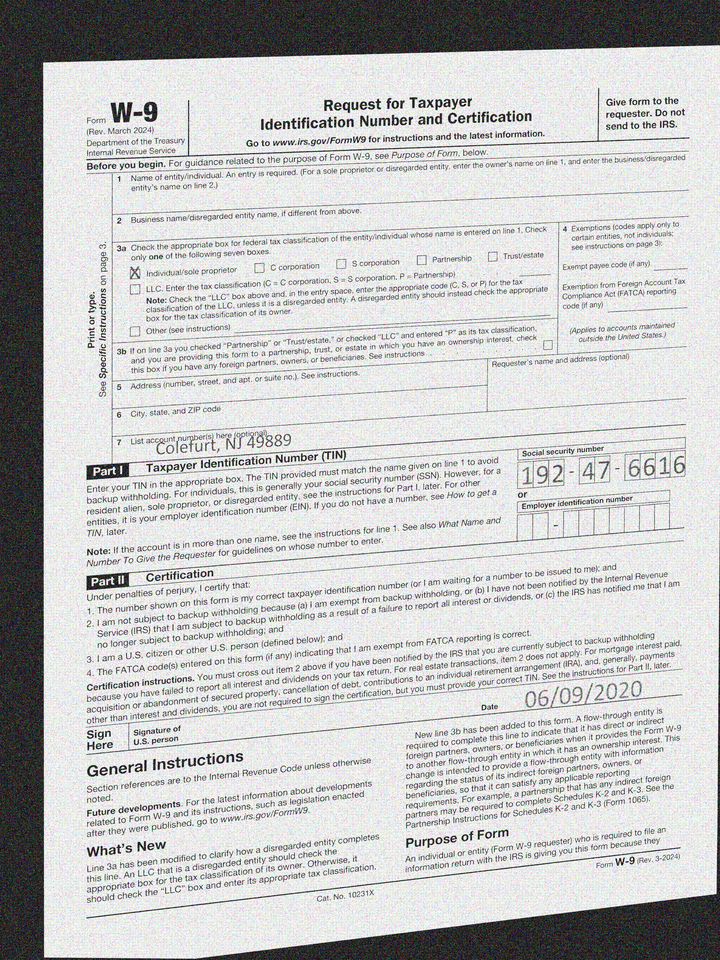
adr2: Colefurt, NJ 49889
cbx: yes
ssn: 192476616
sdt: 06/09/2020